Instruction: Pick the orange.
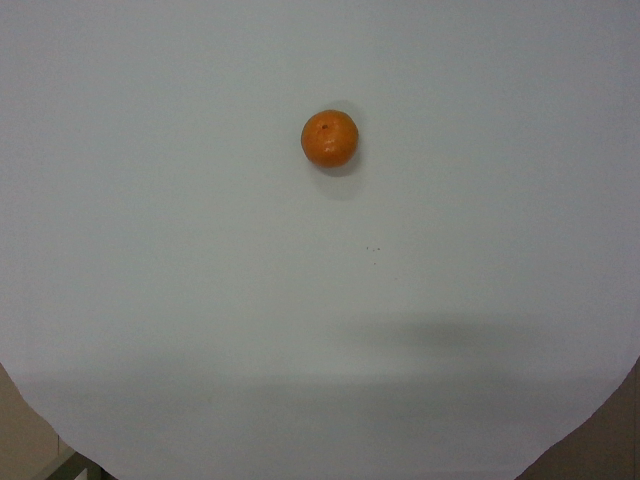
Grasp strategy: vertical